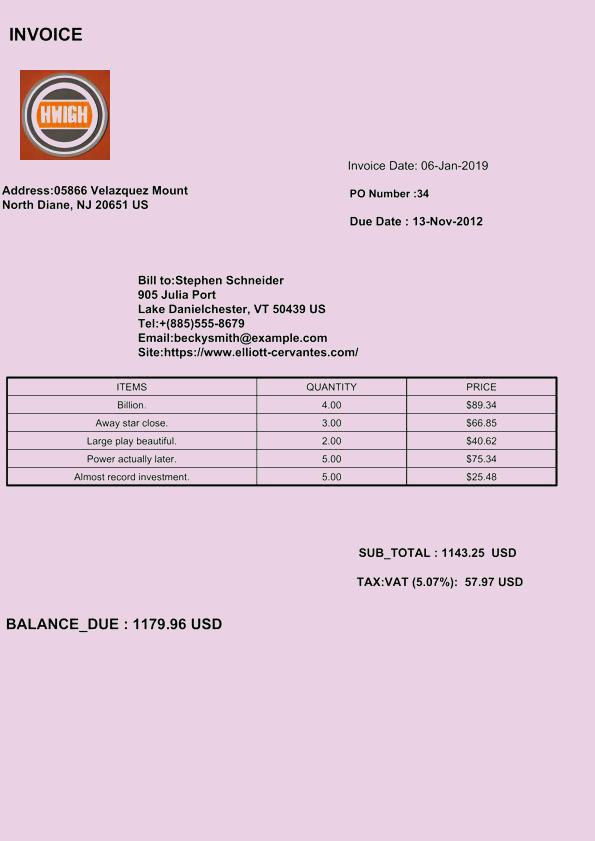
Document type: Invoice